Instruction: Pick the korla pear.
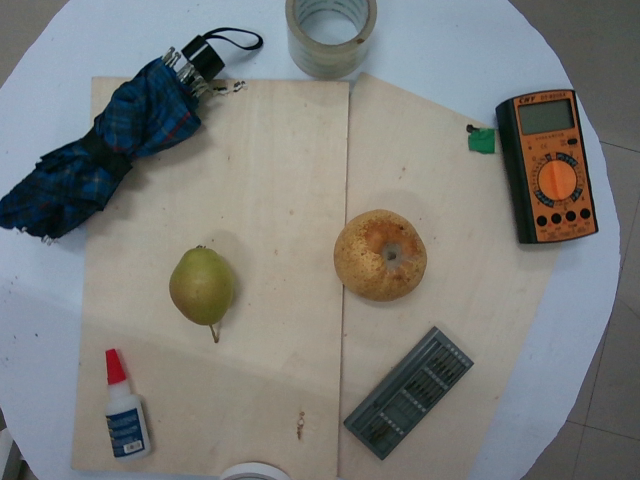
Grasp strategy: vertical